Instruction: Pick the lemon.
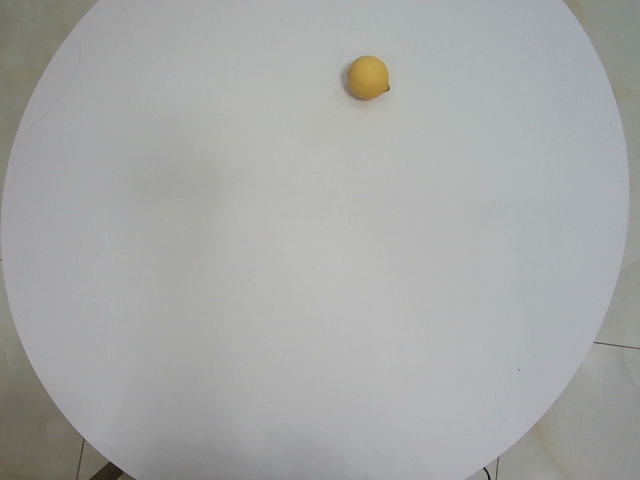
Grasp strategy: vertical